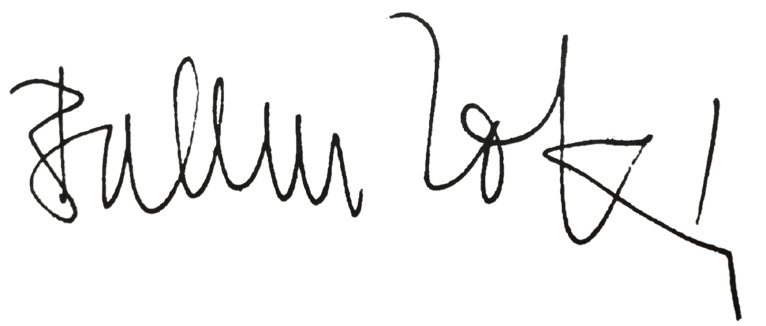
Signature of: zoltán bachman